Question: Describe the condition in detail:
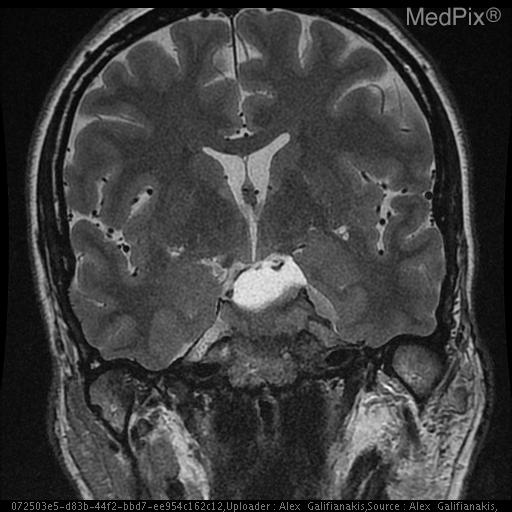
Answer: The disease is discussed as: Meningiomas are the most common extra-axial  tumor and the most common non-glial intracranial tumor.  They are normally solid, well-marginated benign lesions originating from the meninges accounting for 15- 20% of adult brain tumors.  The most common locations include the bilateral convexities, parasagittal regions, parafalcine, sphenoid wing, olfactory groove, and suprasellar region.  The typical appearance of a meningioma is a homogeneous solid tumor.  Nonenhanced computed tomography demonstrates a homogeneous mass that is isodense to intracranial parenchyma. Contrast enhanced scans demonstrate diffusely homogeneous enhancement. MRI is typically isointense to relatively hypointense on T1 weighted images. T2 weighted images generally demonstrate slightly increased signal intensity in relationship to the contiguous gray matter. Gadolinium enhanced MR images demonstrate intense uniform enhancement.  Although meningiomas are histologically benign, they may invade surrounding structures including the dura and bony structures.  On rare occasions, the meningioma may completely penetrate the calvarium to invade the scalp. Meningiomas may occasionally present atypical imaging features such as those seen in cystic, lipoblastic, or angioblastic meningiomas.  Peritumoral edema and ring enhancement may also be seen.